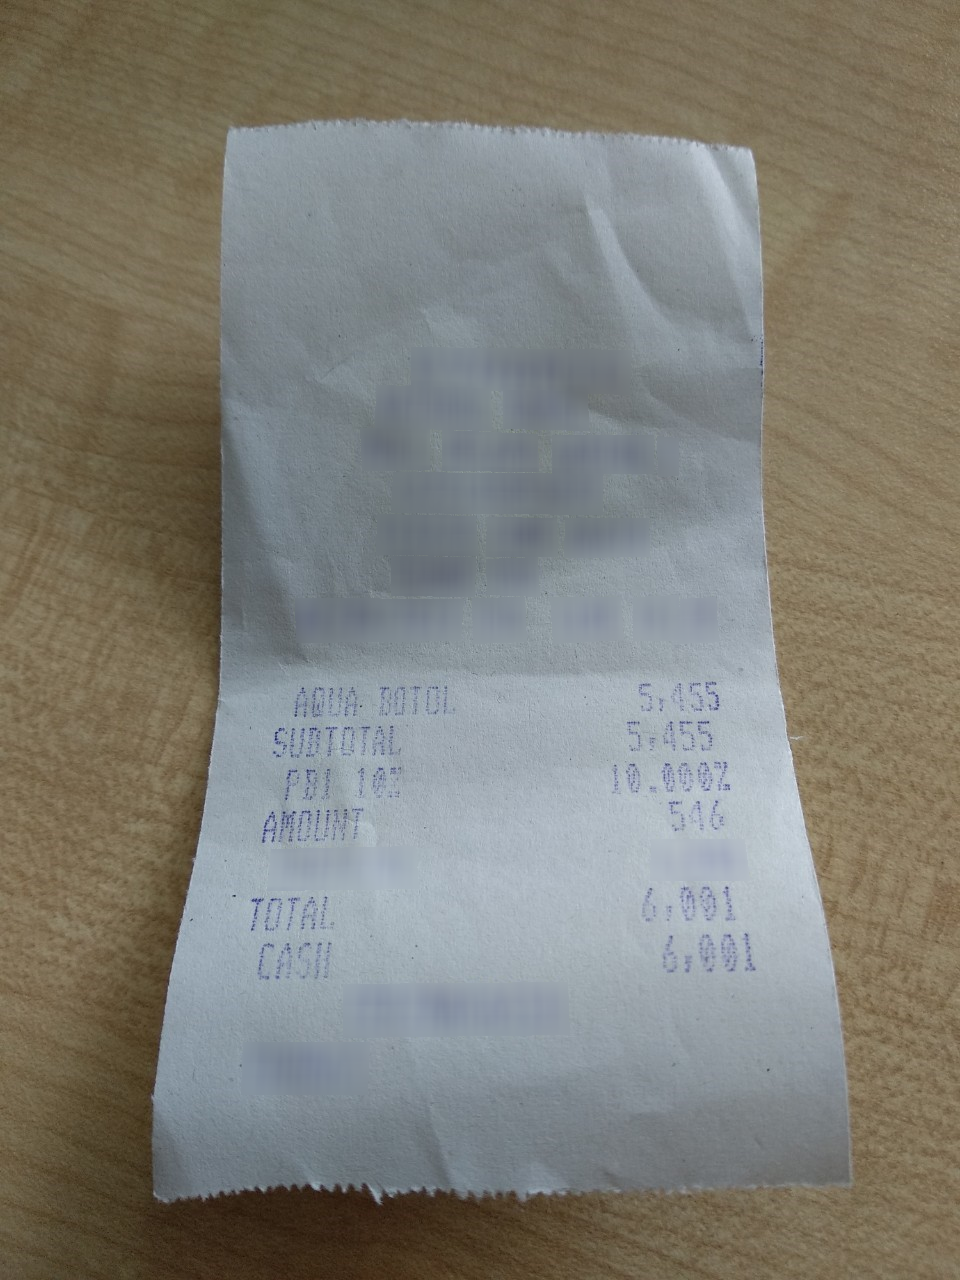
Number of items: 2
Subtotal: 5,455
Tax: 10.000% 546
Total: 6,001
OCR text regions:
text: 10.000%
text: AQUA
text: BOTOL
text: 5,455
text: SUBTOTAL
text: 5,455
text: PB1
text: 10%
text: AMOUNT
text: 546
text: TOTAL
text: 6,001
text: CASH
text: 6,001